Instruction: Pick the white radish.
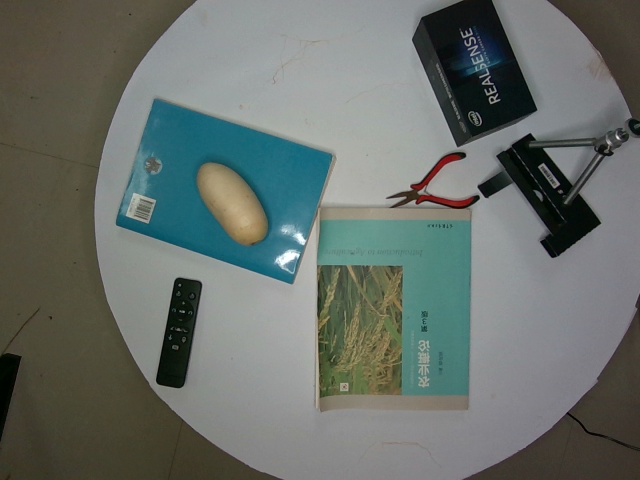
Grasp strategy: vertical